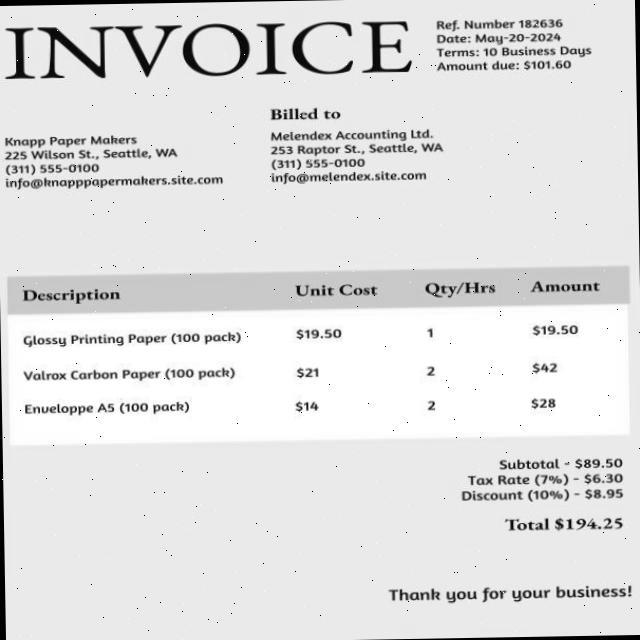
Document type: Invoice